Retrieve the amount in words, amount in figures, name of the payee, date on the cheque, and the bank name from the image.
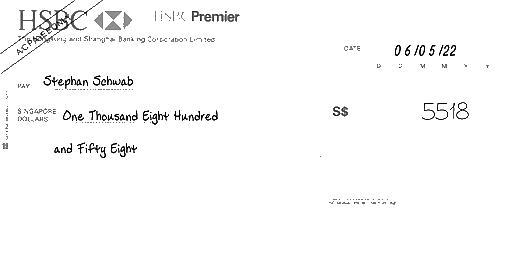
amt_in_words: One Thousand Eight Hundred and Fifty Eight
amt_in_figures: 5518
payee_name: Stephan Schwab
bank_name: HSBC
cheque_date: 06/05/22